Question: What is the suspected problem?
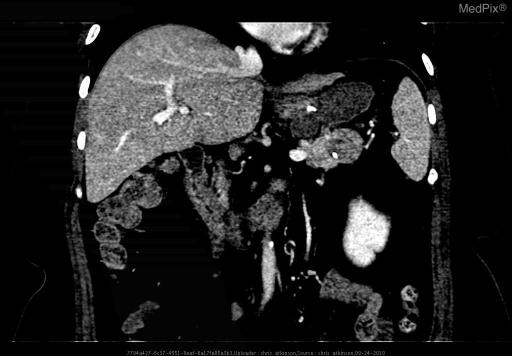
Answer: The findings suggest On CT imaging an incidental 3.6cm mass was seen in the tail of the pancreas.  Follow up contrast enhanced CT demonstrated a macrocystic mass in the tail of the pancreas with a coarse calcification.  No pancreatic ductal dilation was seen.. contrast enhanced CT shows 3.6cm cystic lesion in tail of pancreas with septal calcification.. The patient might have a history of A 57 yo F with recent gastric bypass surgery developed shortness of breath and tachycardia several days after surgery..